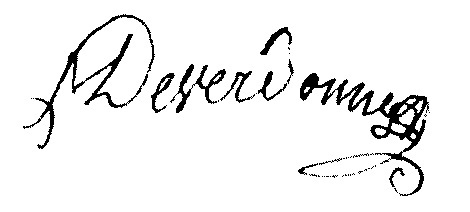
Signature of: louis joseph adam de verdonne